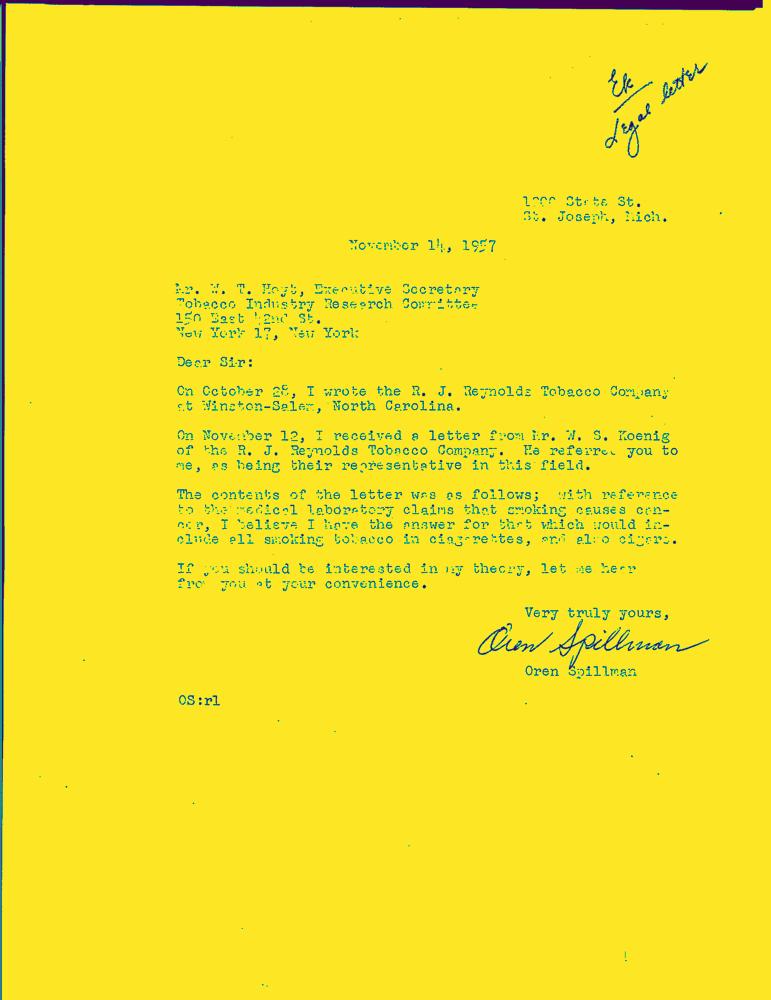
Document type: Letter-Doc